Question: How is the property described in the document?
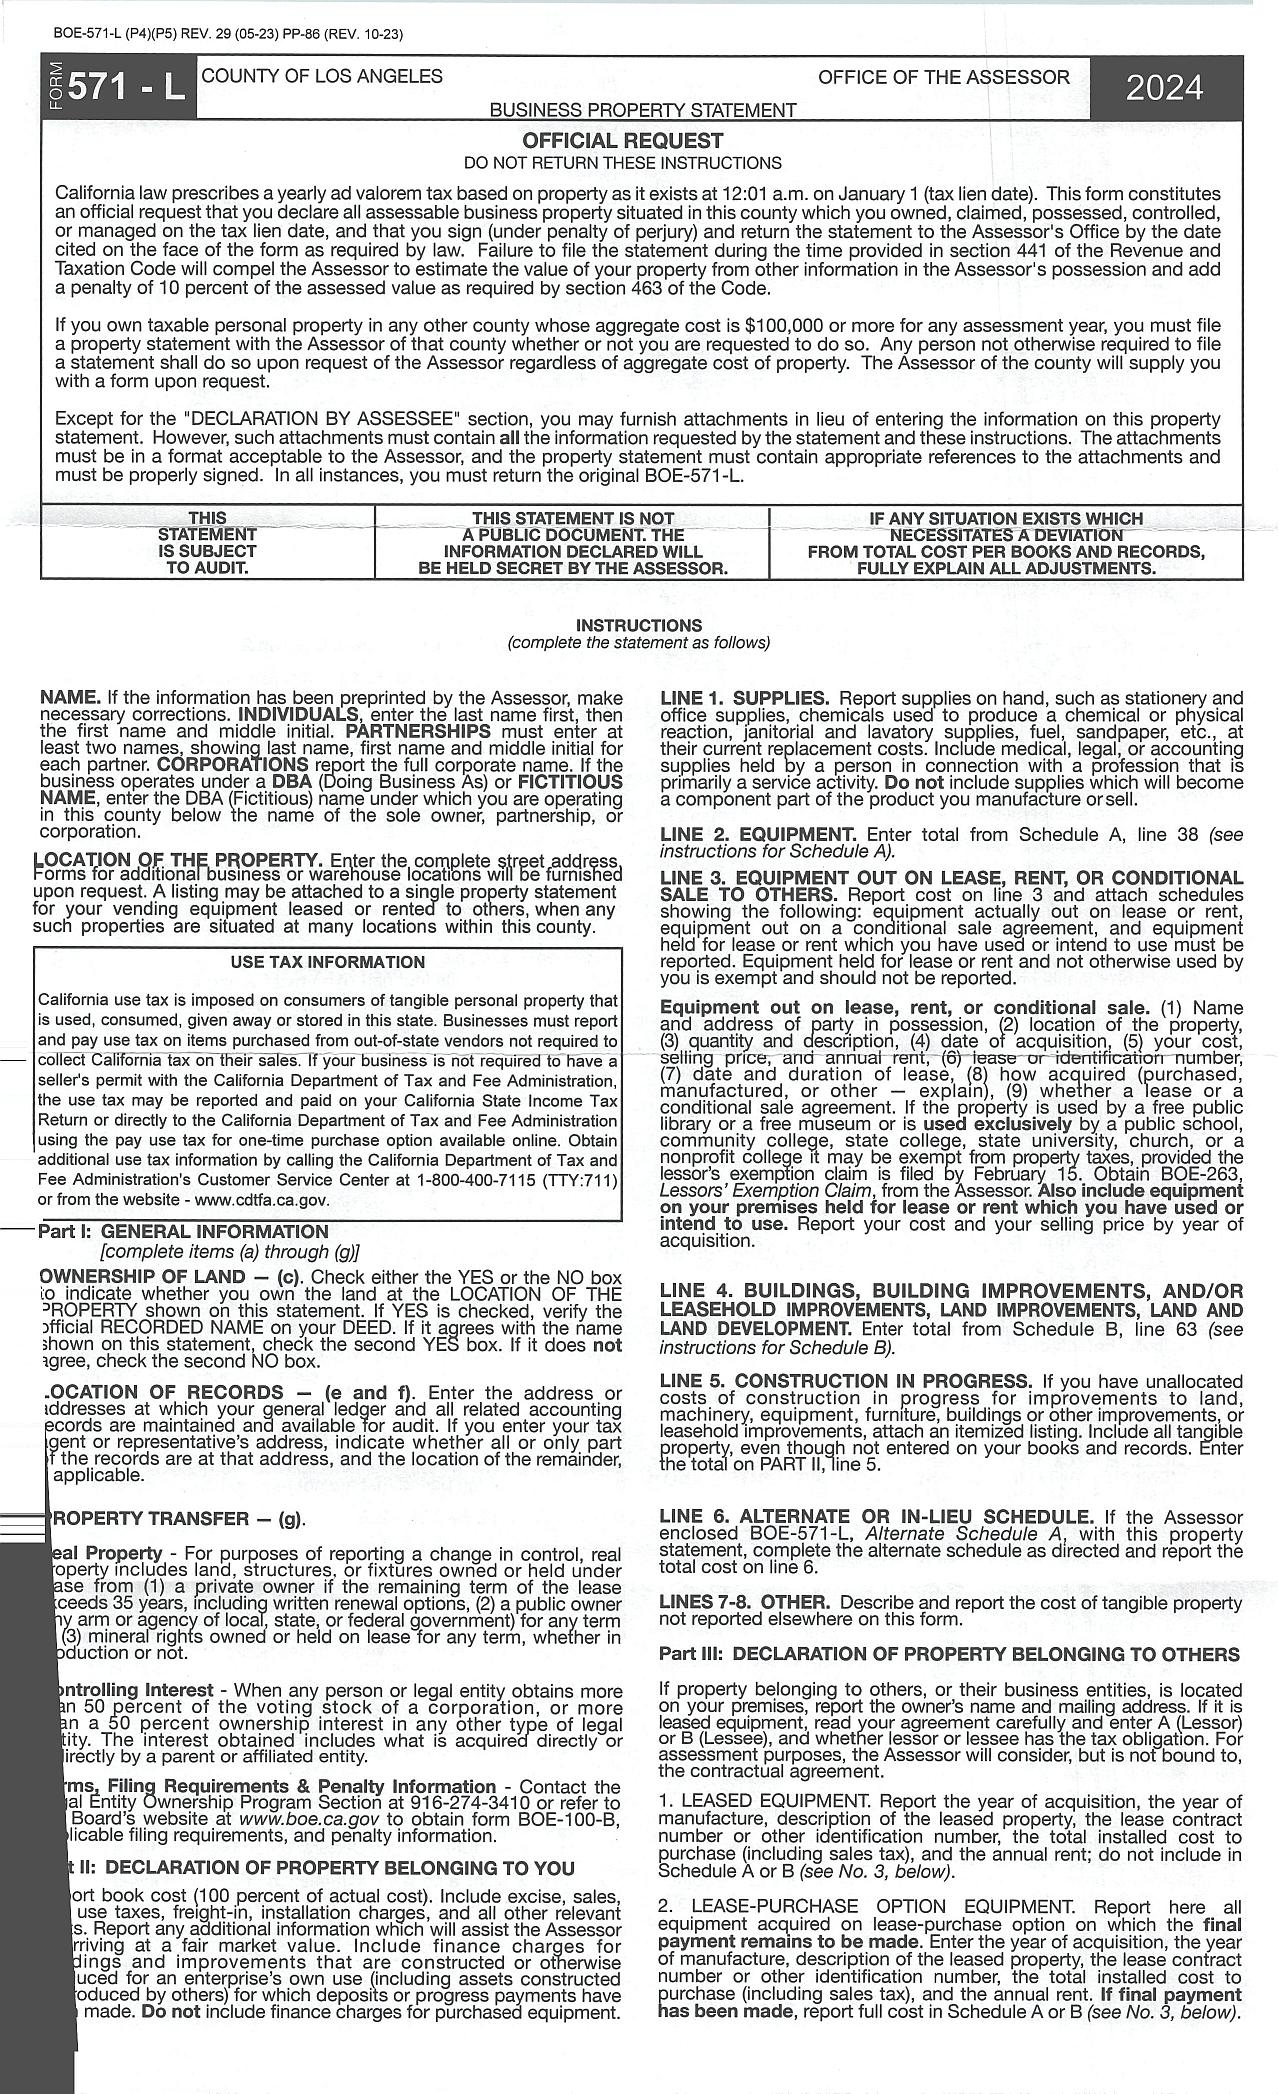
Answer: "BUSINESS PROPERTY STATEMENT"